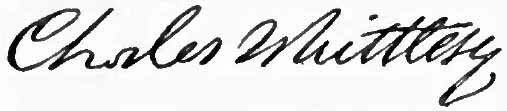
Signature of: charles whittlesey